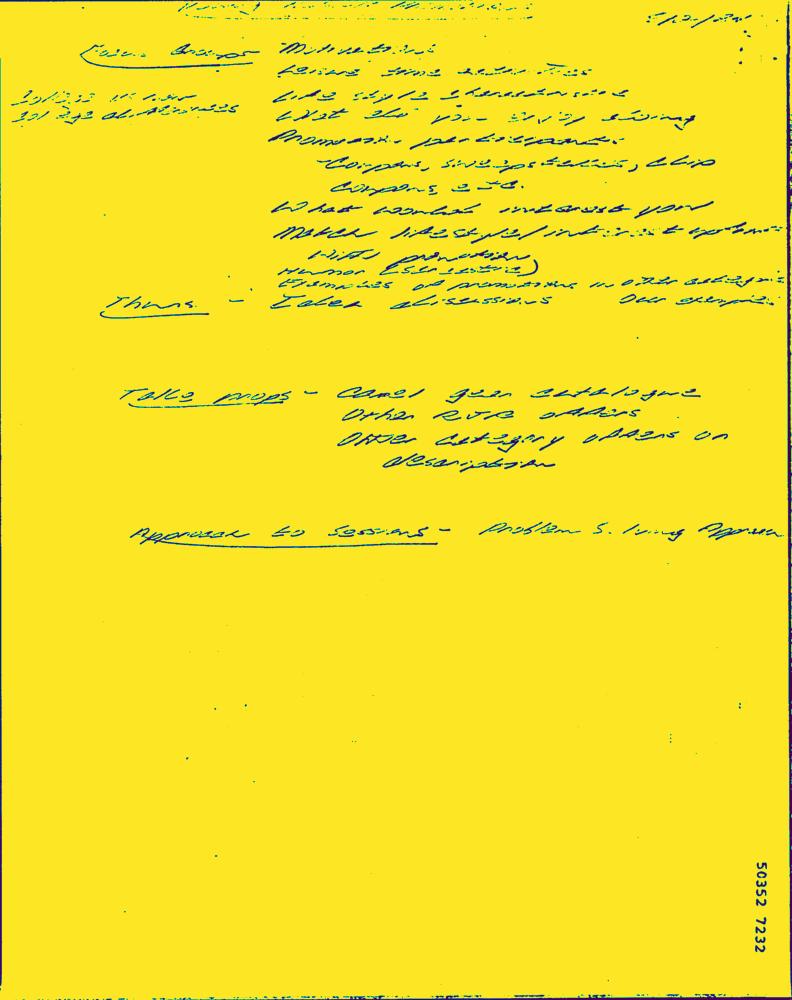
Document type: Hand-Written